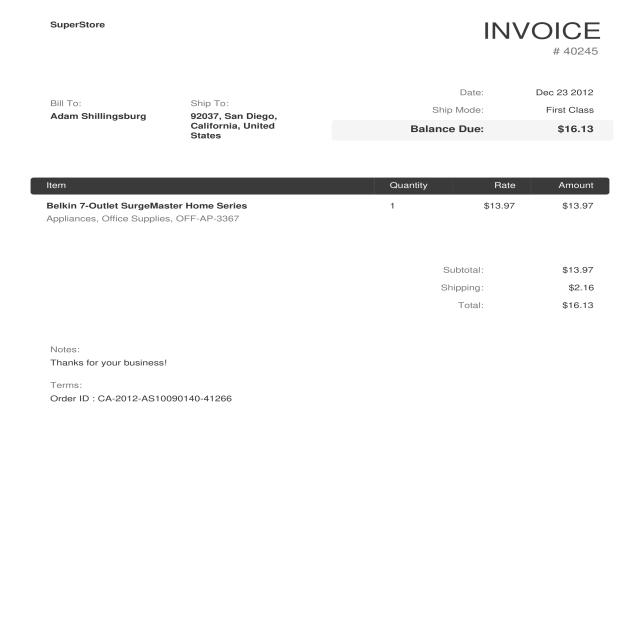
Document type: Invoice